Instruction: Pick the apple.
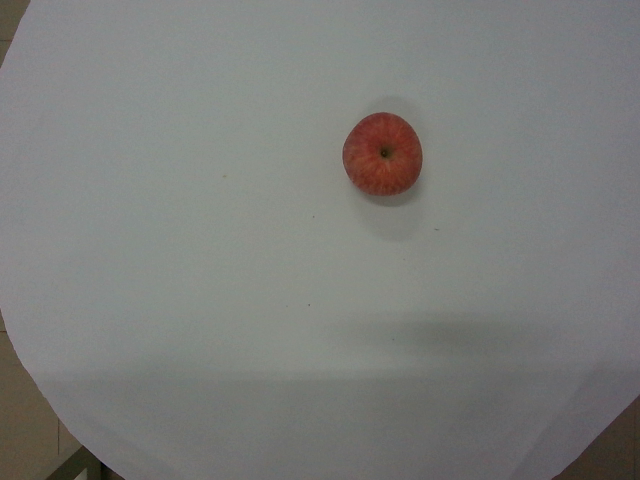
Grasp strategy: vertical